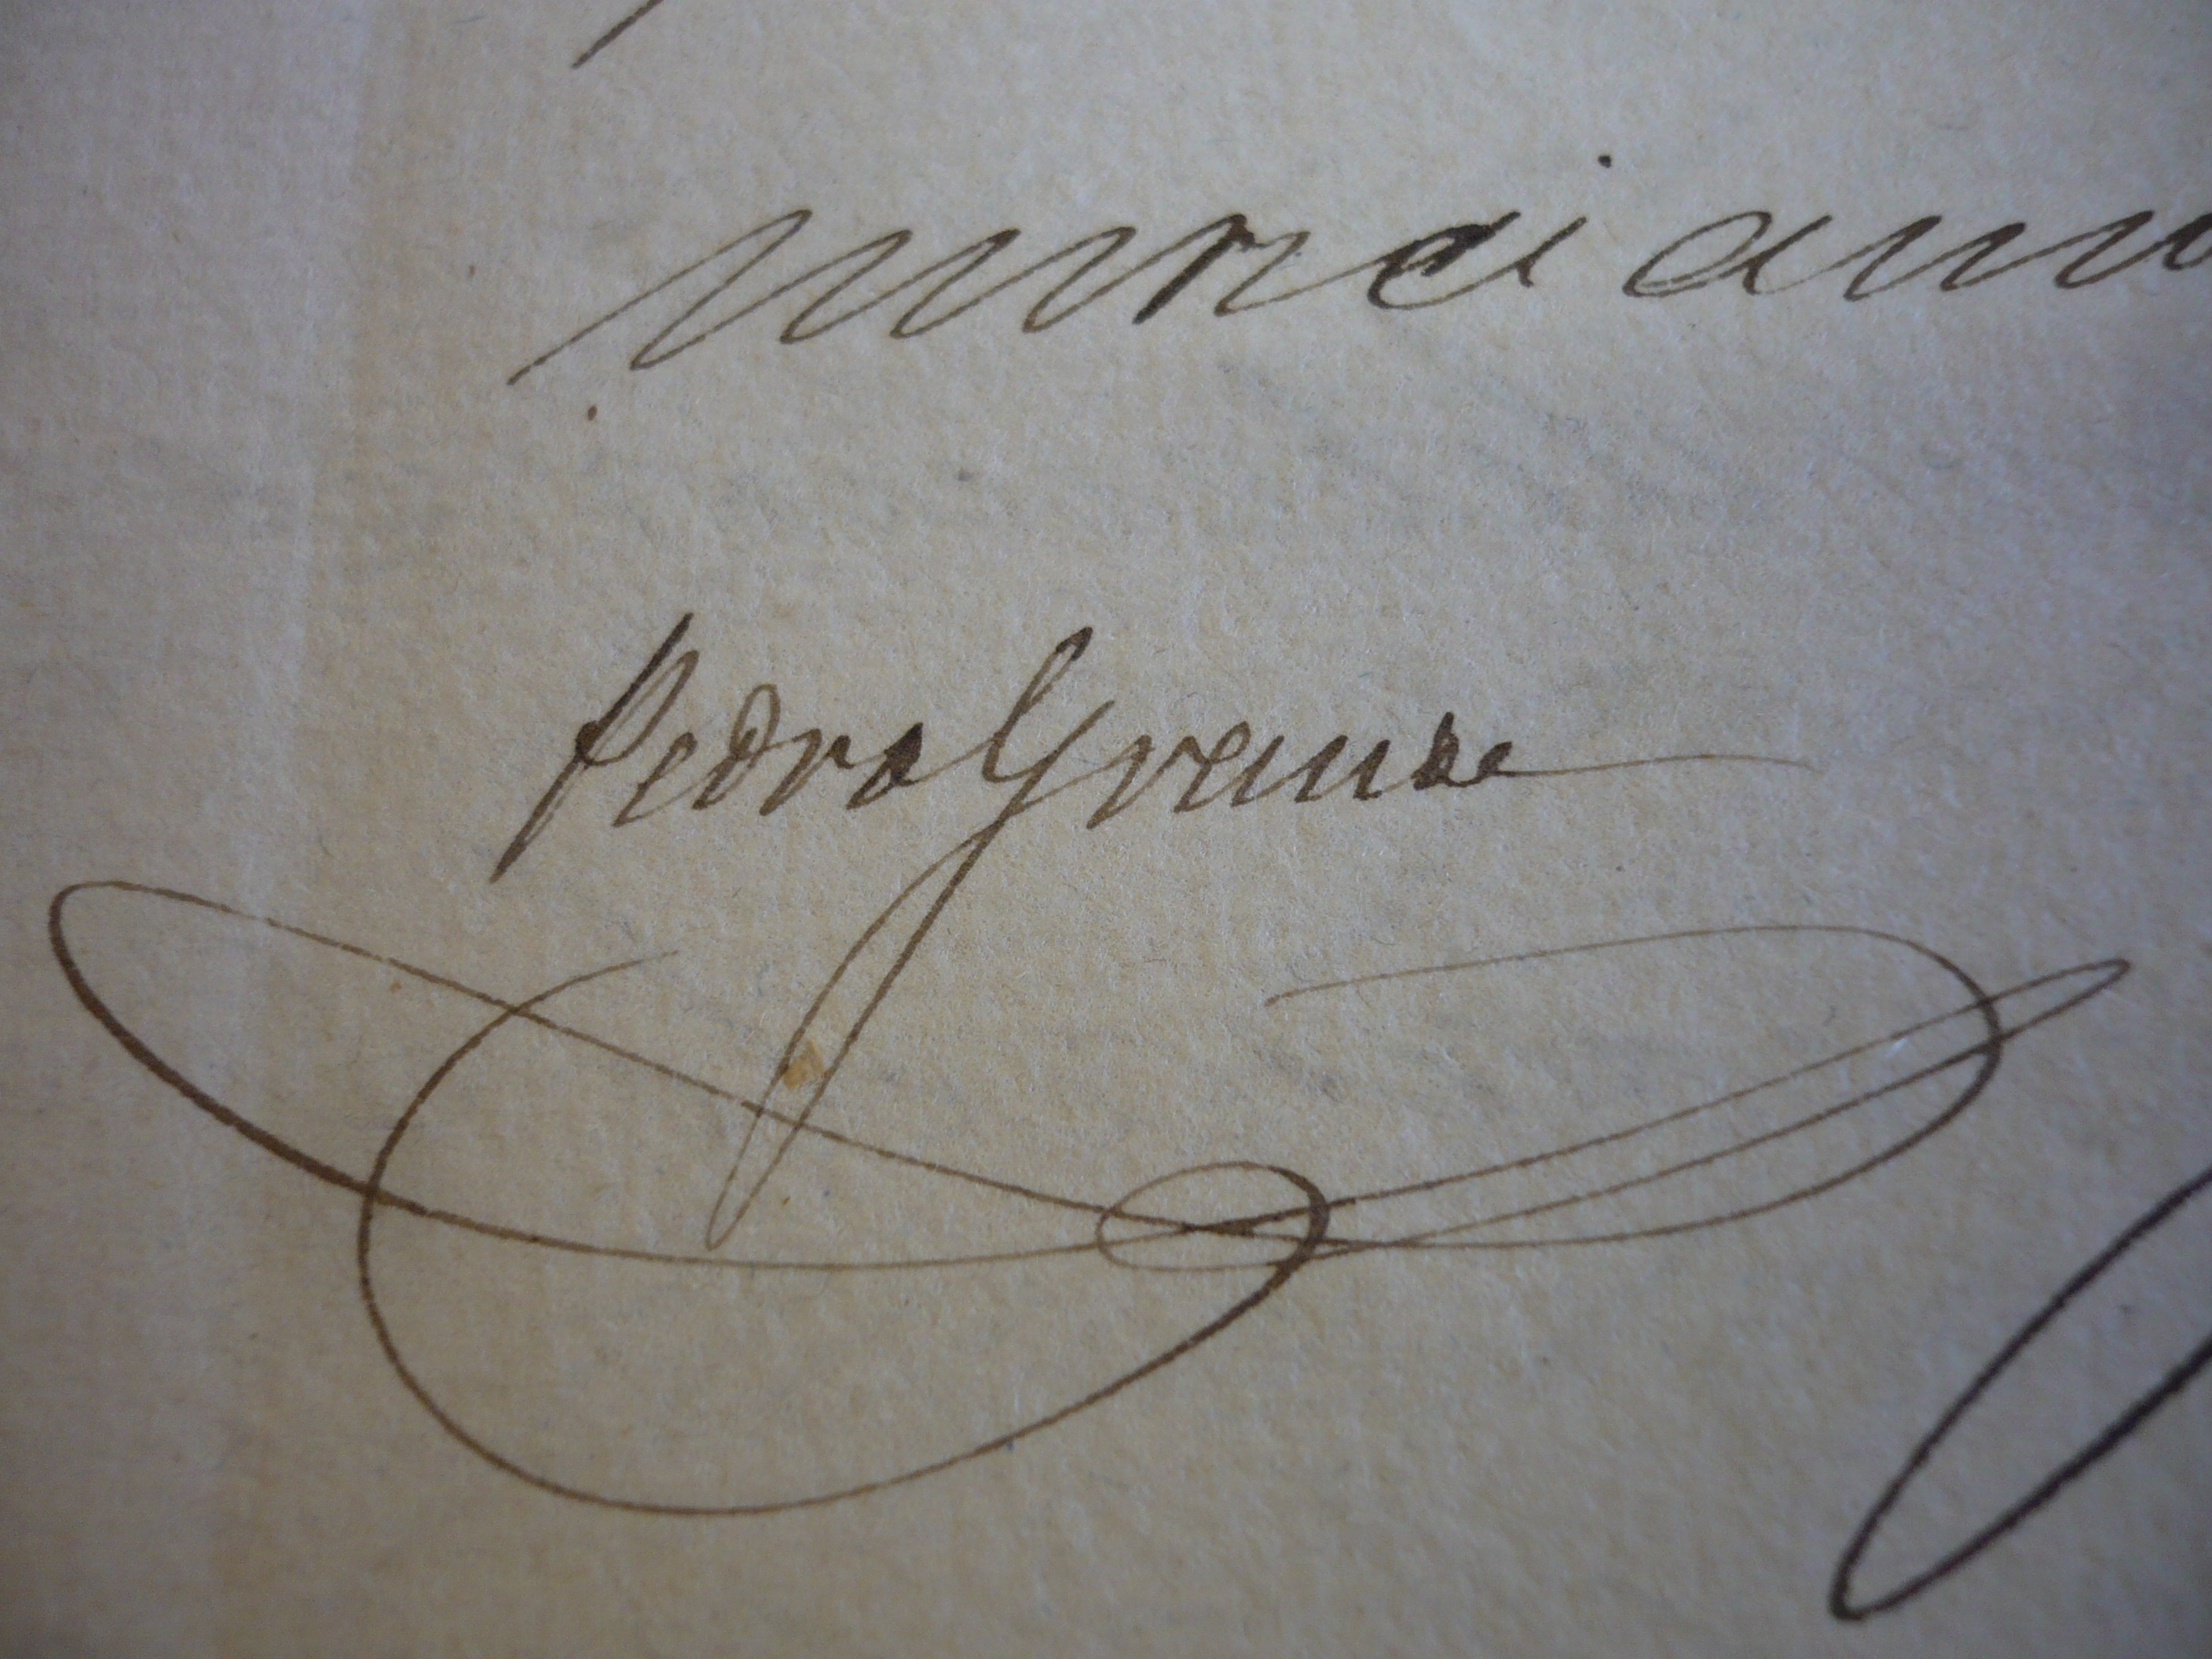
Signature of: pedro grande rueda